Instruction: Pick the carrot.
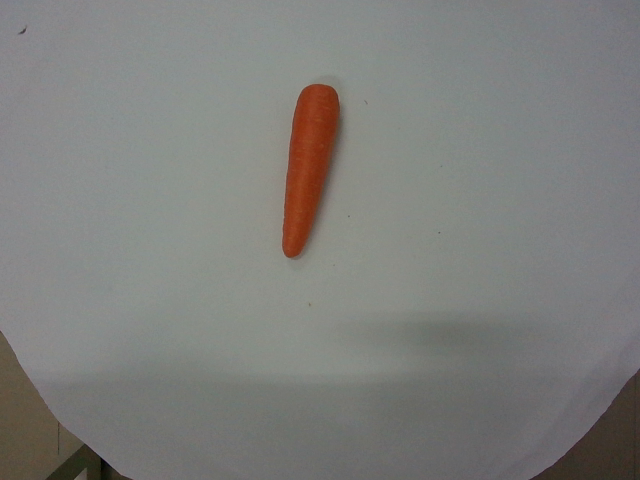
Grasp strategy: vertical